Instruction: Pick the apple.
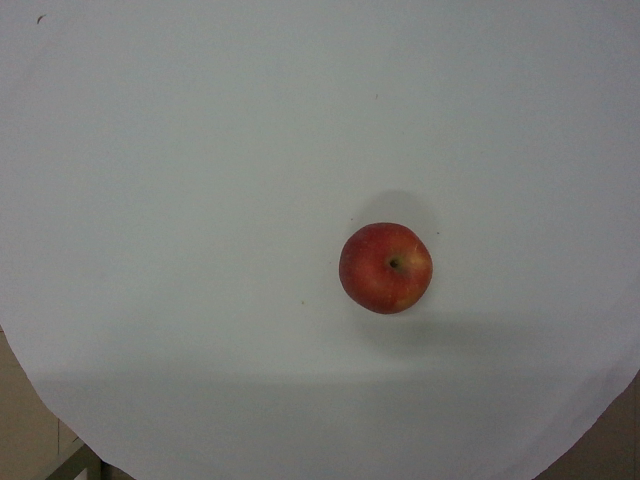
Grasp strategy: vertical